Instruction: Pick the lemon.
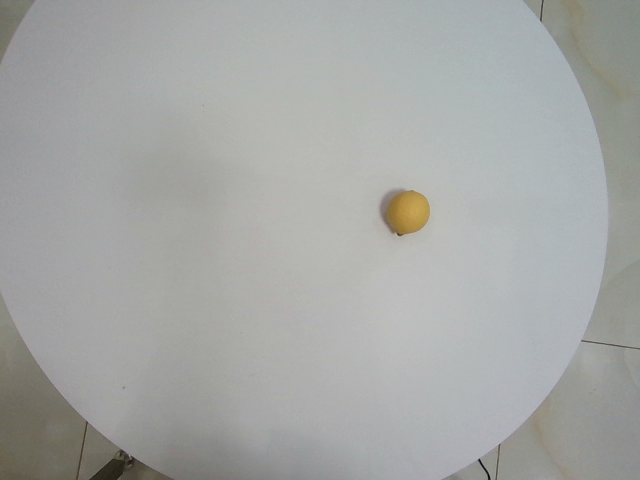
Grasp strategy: vertical